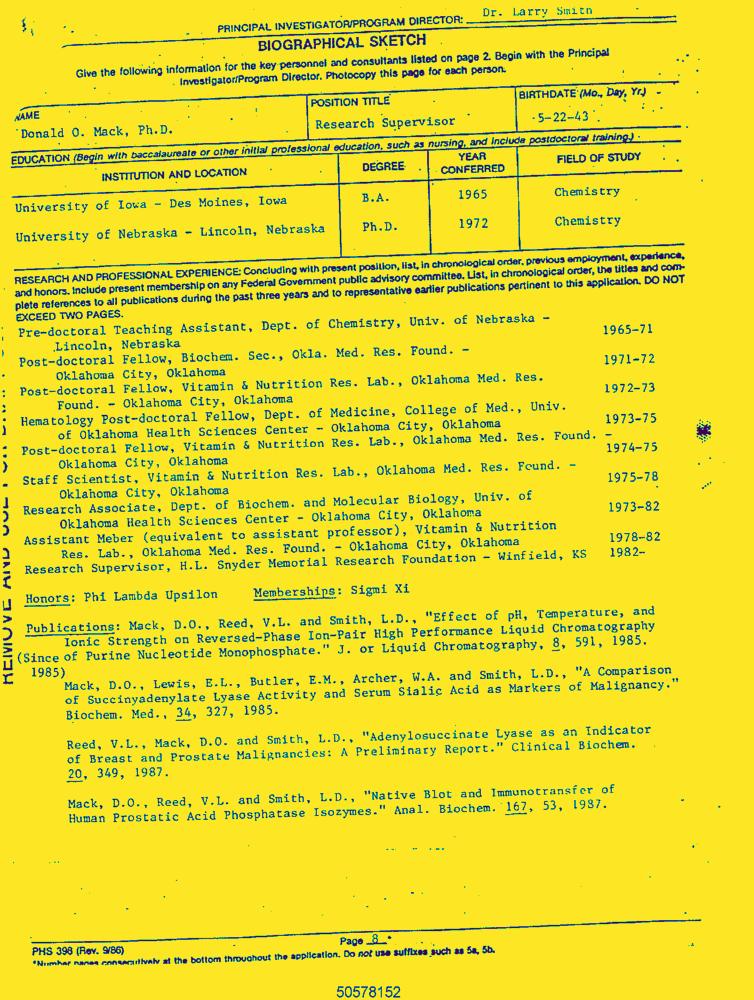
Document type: Resume-Doc